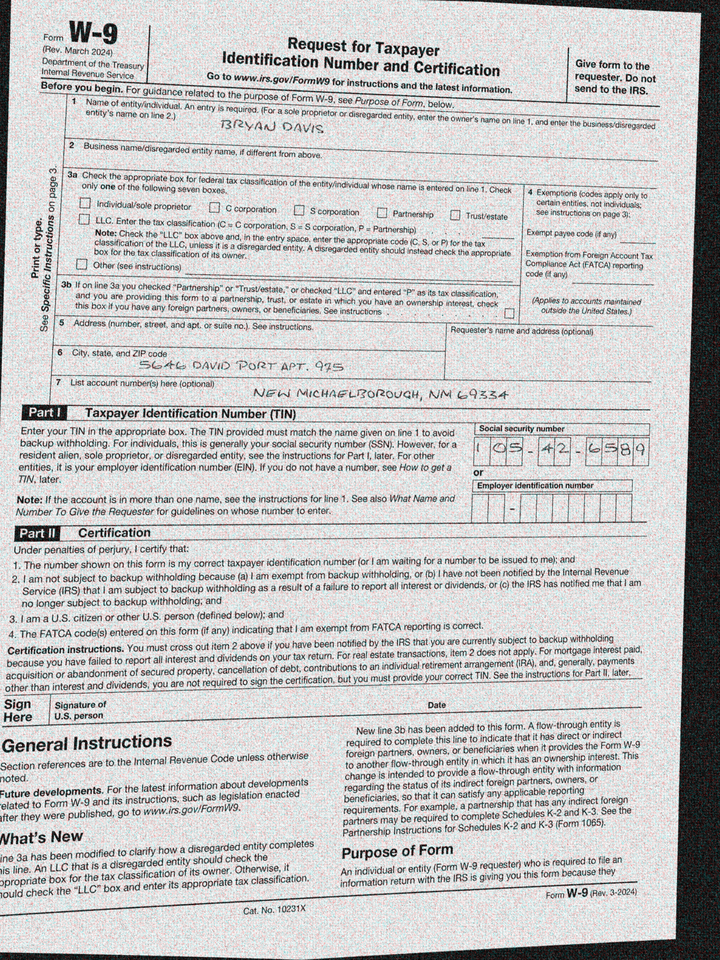
adr1: 5646 David Port Apt. 975
adr2: New Michaelborough, NM 69334
cbx: no
ssn: 105426589
enm: Bryan Davis